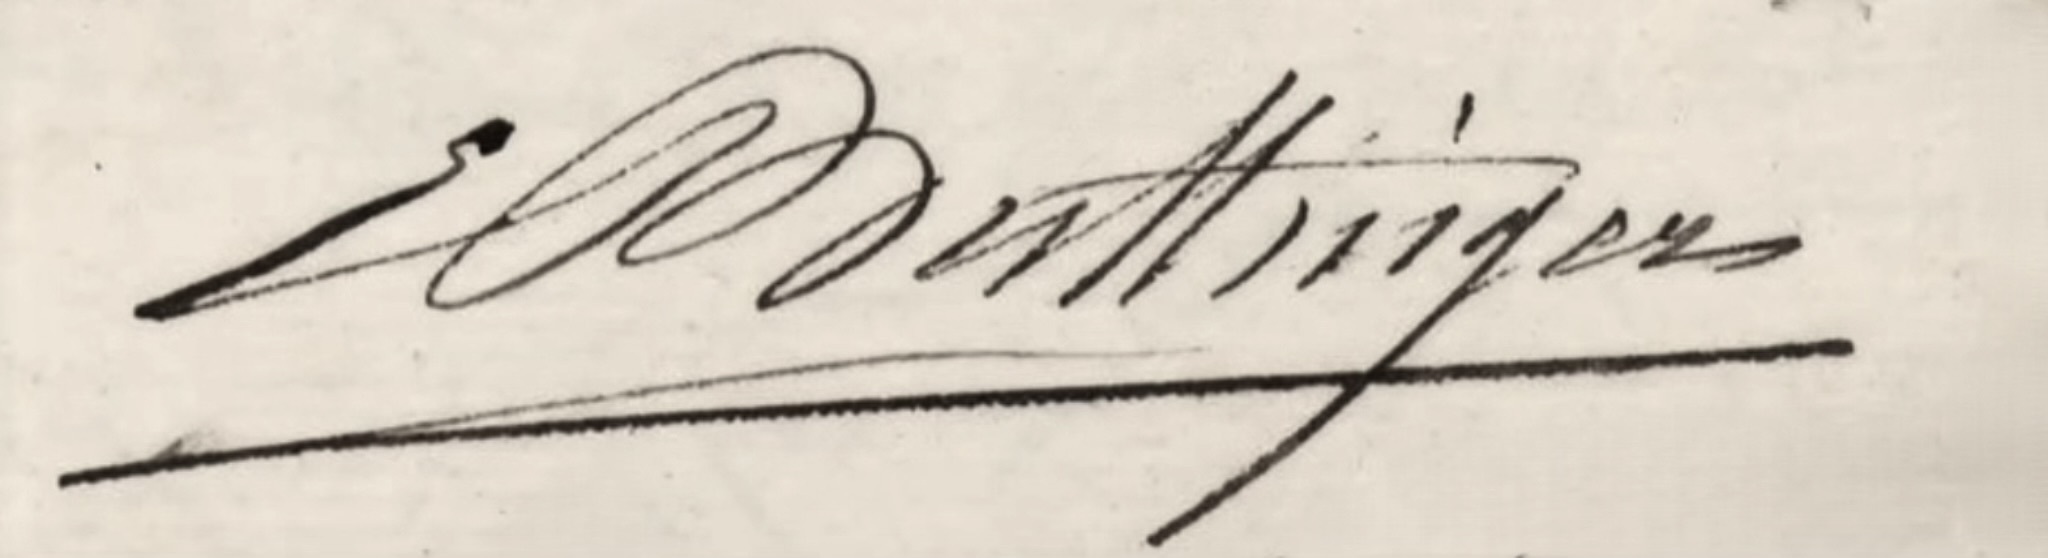
Signature of: evert buttinger